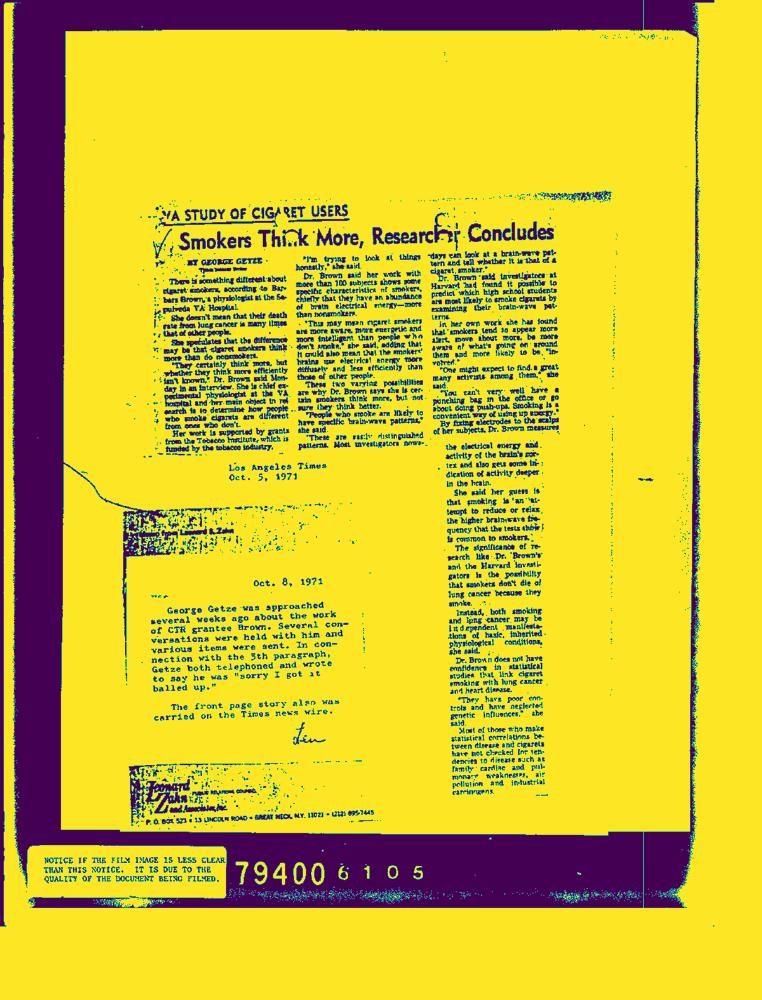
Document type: News-Article